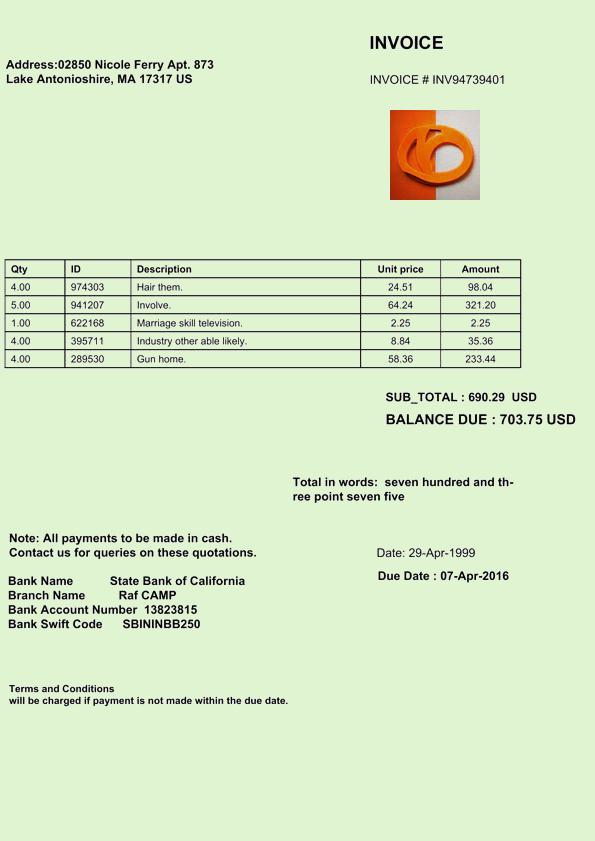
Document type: Invoice